Question: Which state is mentioned in the document?
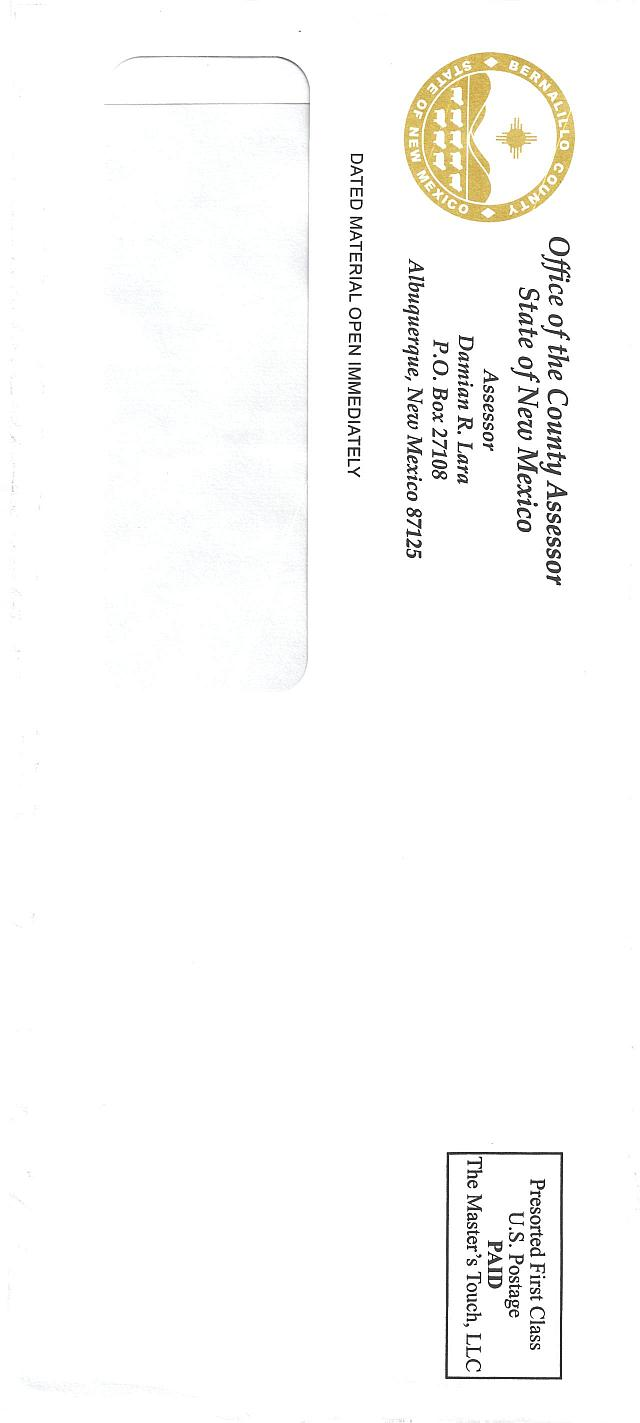
Answer: "New Mexico"